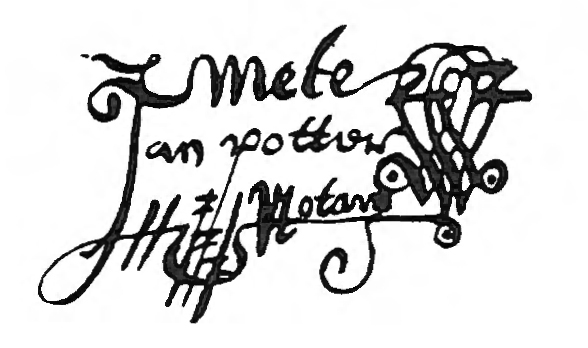
Signature of: jan jansz potter